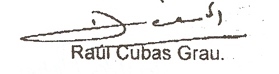
Signature of: raúl cubas grau